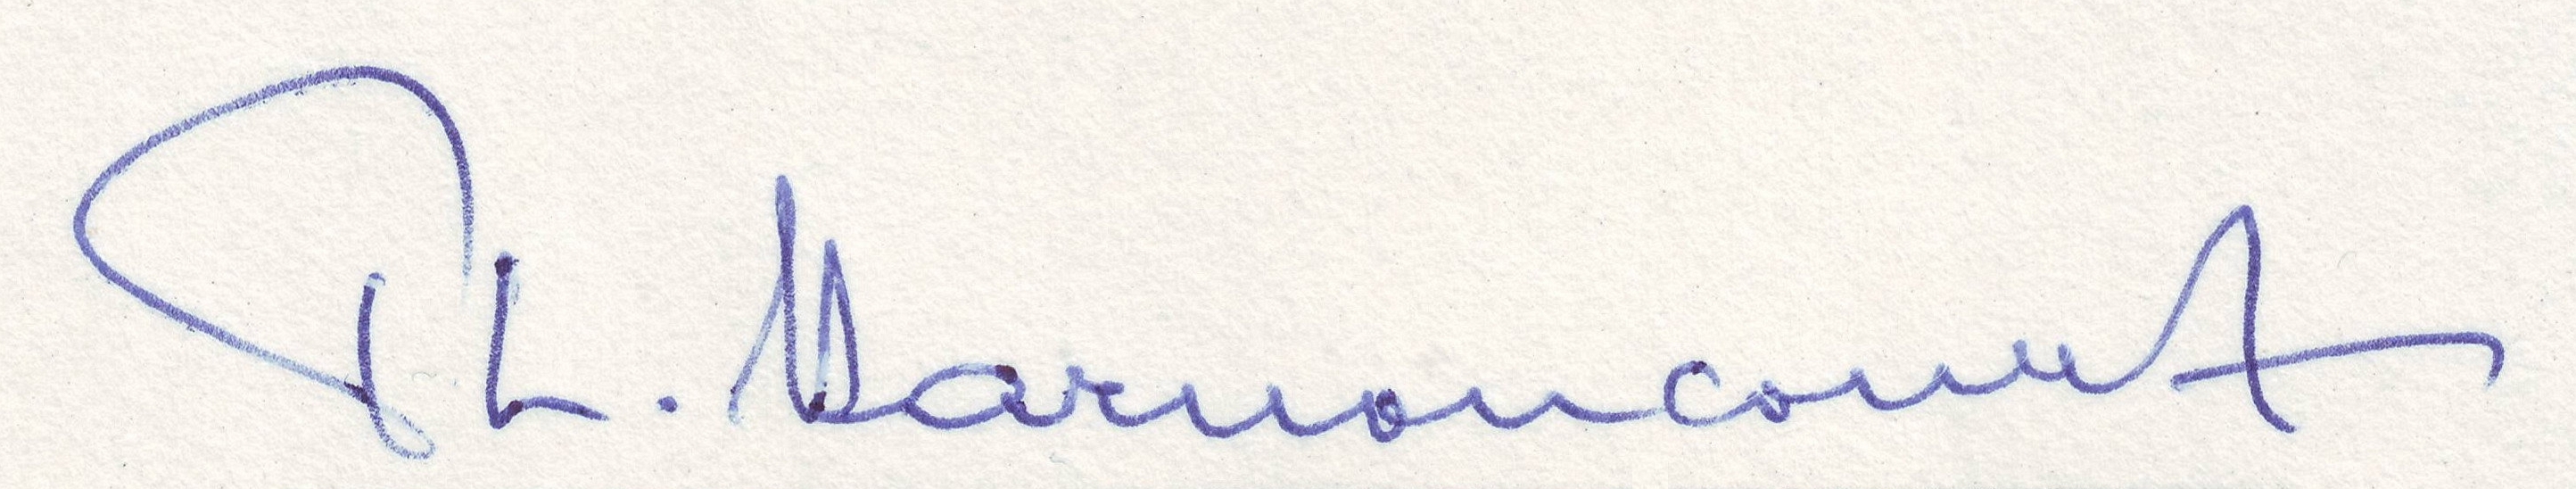
Signature of: philipp harnoncourt